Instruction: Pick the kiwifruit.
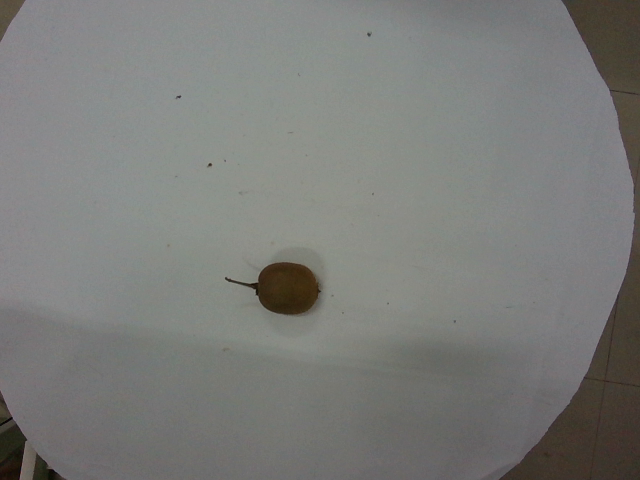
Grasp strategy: vertical